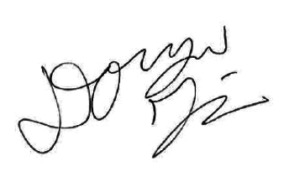
Signature of: darya farivar